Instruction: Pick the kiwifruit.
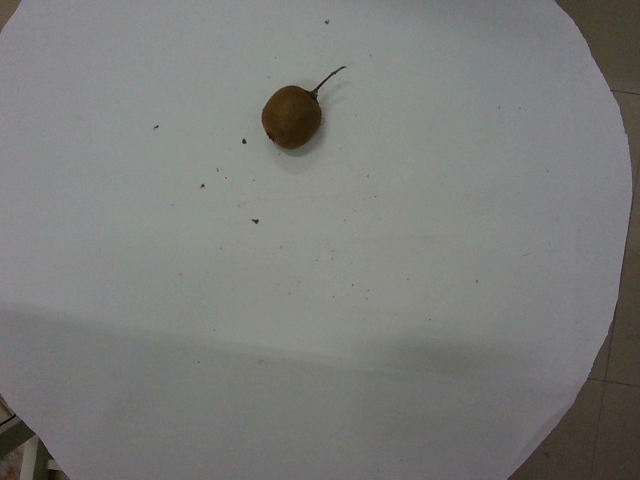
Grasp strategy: vertical